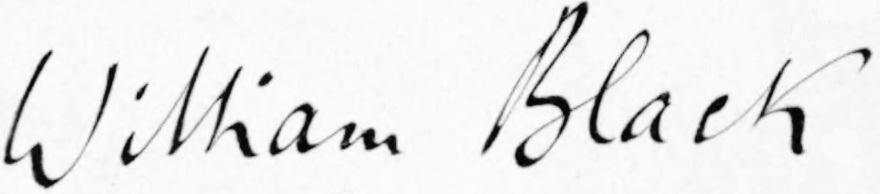
Signature of: william black